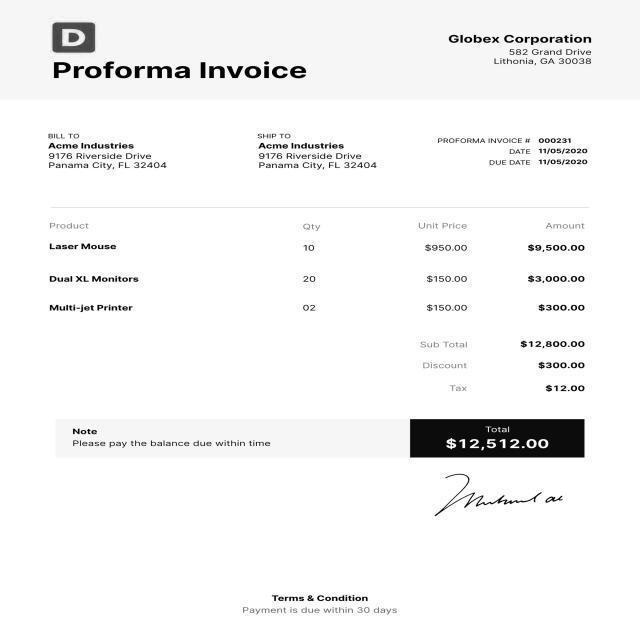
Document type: Invoice